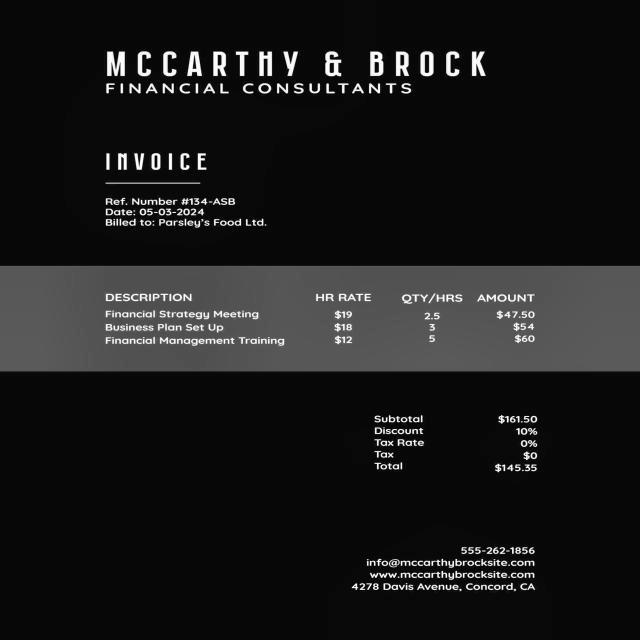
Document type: Invoice